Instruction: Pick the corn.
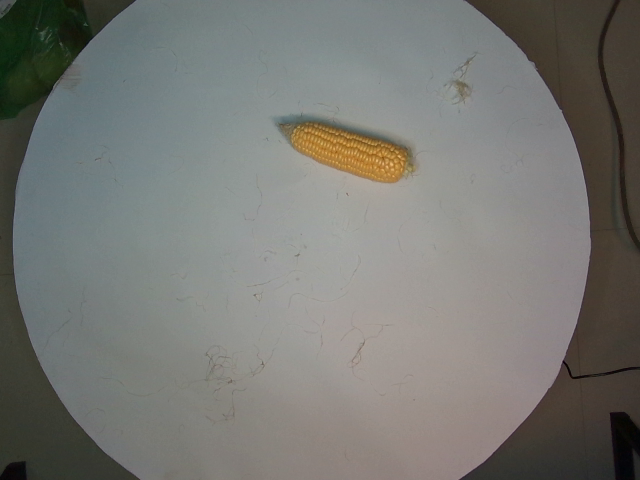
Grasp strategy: vertical